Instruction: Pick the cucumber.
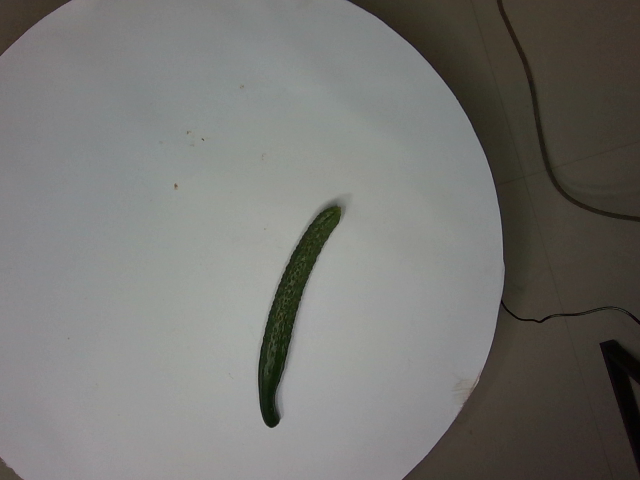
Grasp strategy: vertical